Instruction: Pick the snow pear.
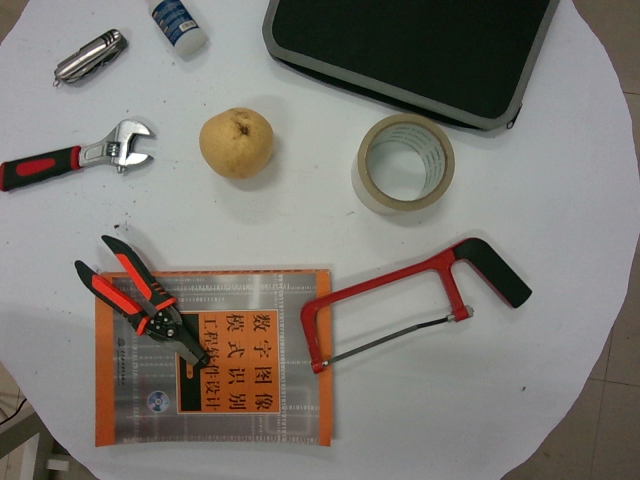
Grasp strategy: vertical